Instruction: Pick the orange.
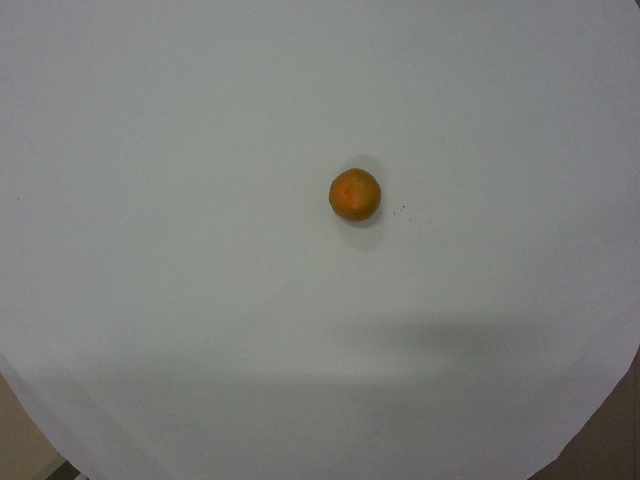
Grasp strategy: vertical